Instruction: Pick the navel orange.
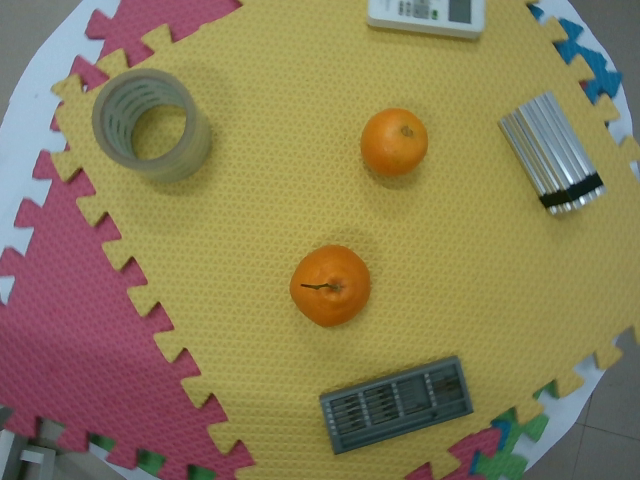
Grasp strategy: vertical